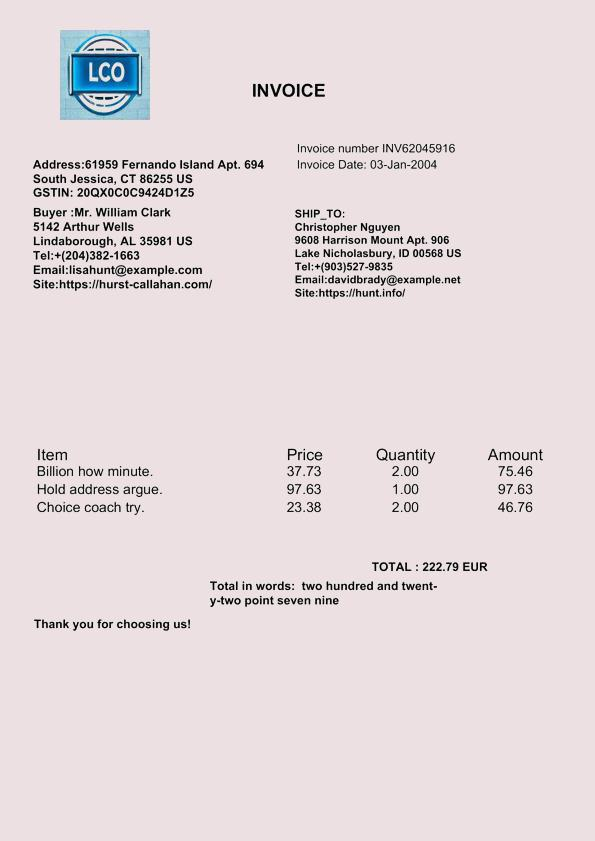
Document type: Invoice